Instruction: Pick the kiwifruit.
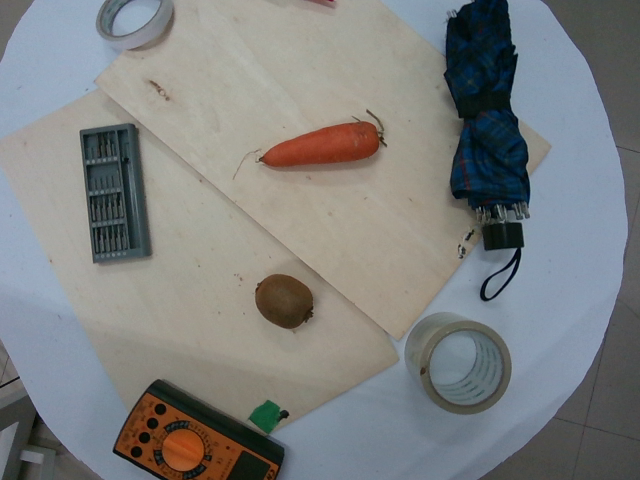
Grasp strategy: vertical